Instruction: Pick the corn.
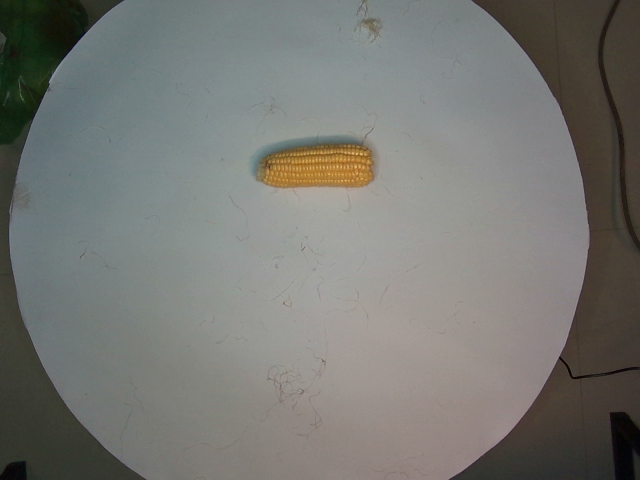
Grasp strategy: vertical